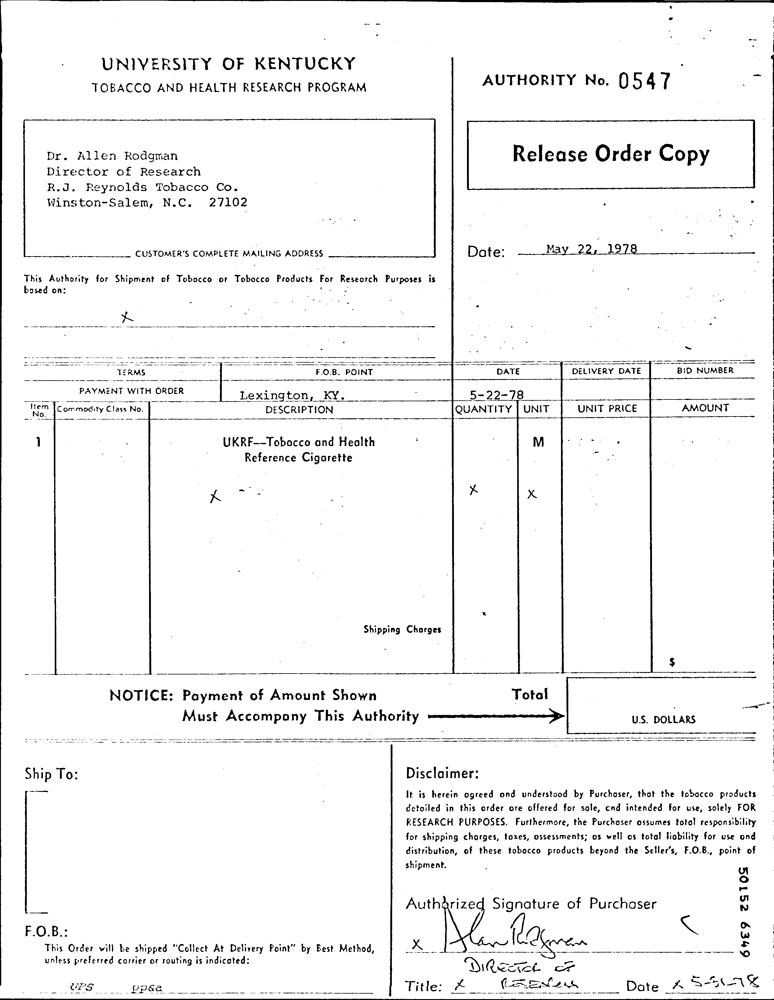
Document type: Invoice